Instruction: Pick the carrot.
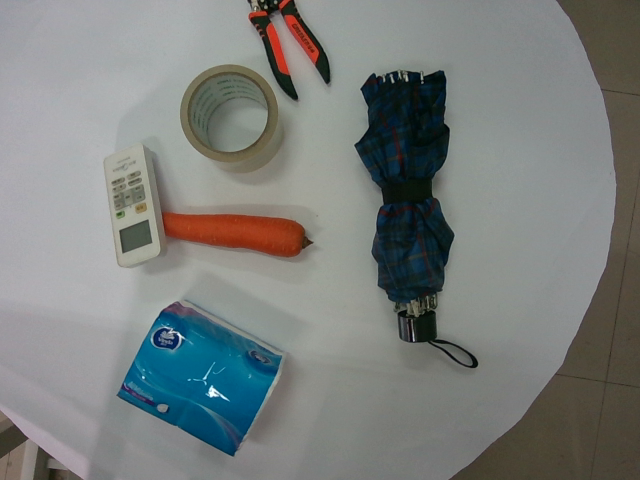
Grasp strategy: vertical